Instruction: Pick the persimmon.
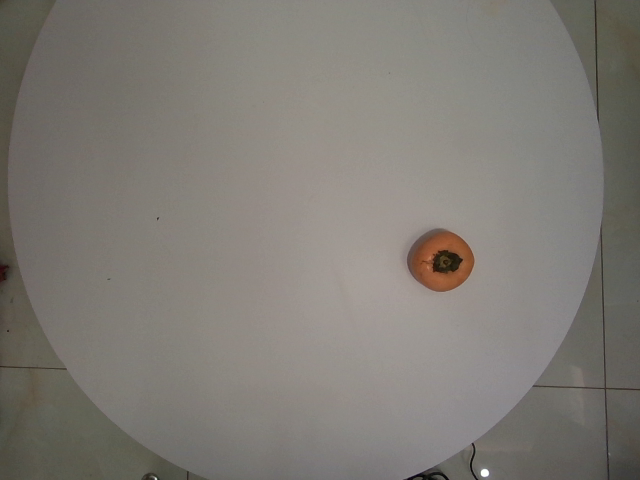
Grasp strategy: vertical